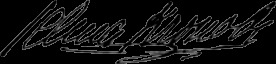
Signature of: selma kronold